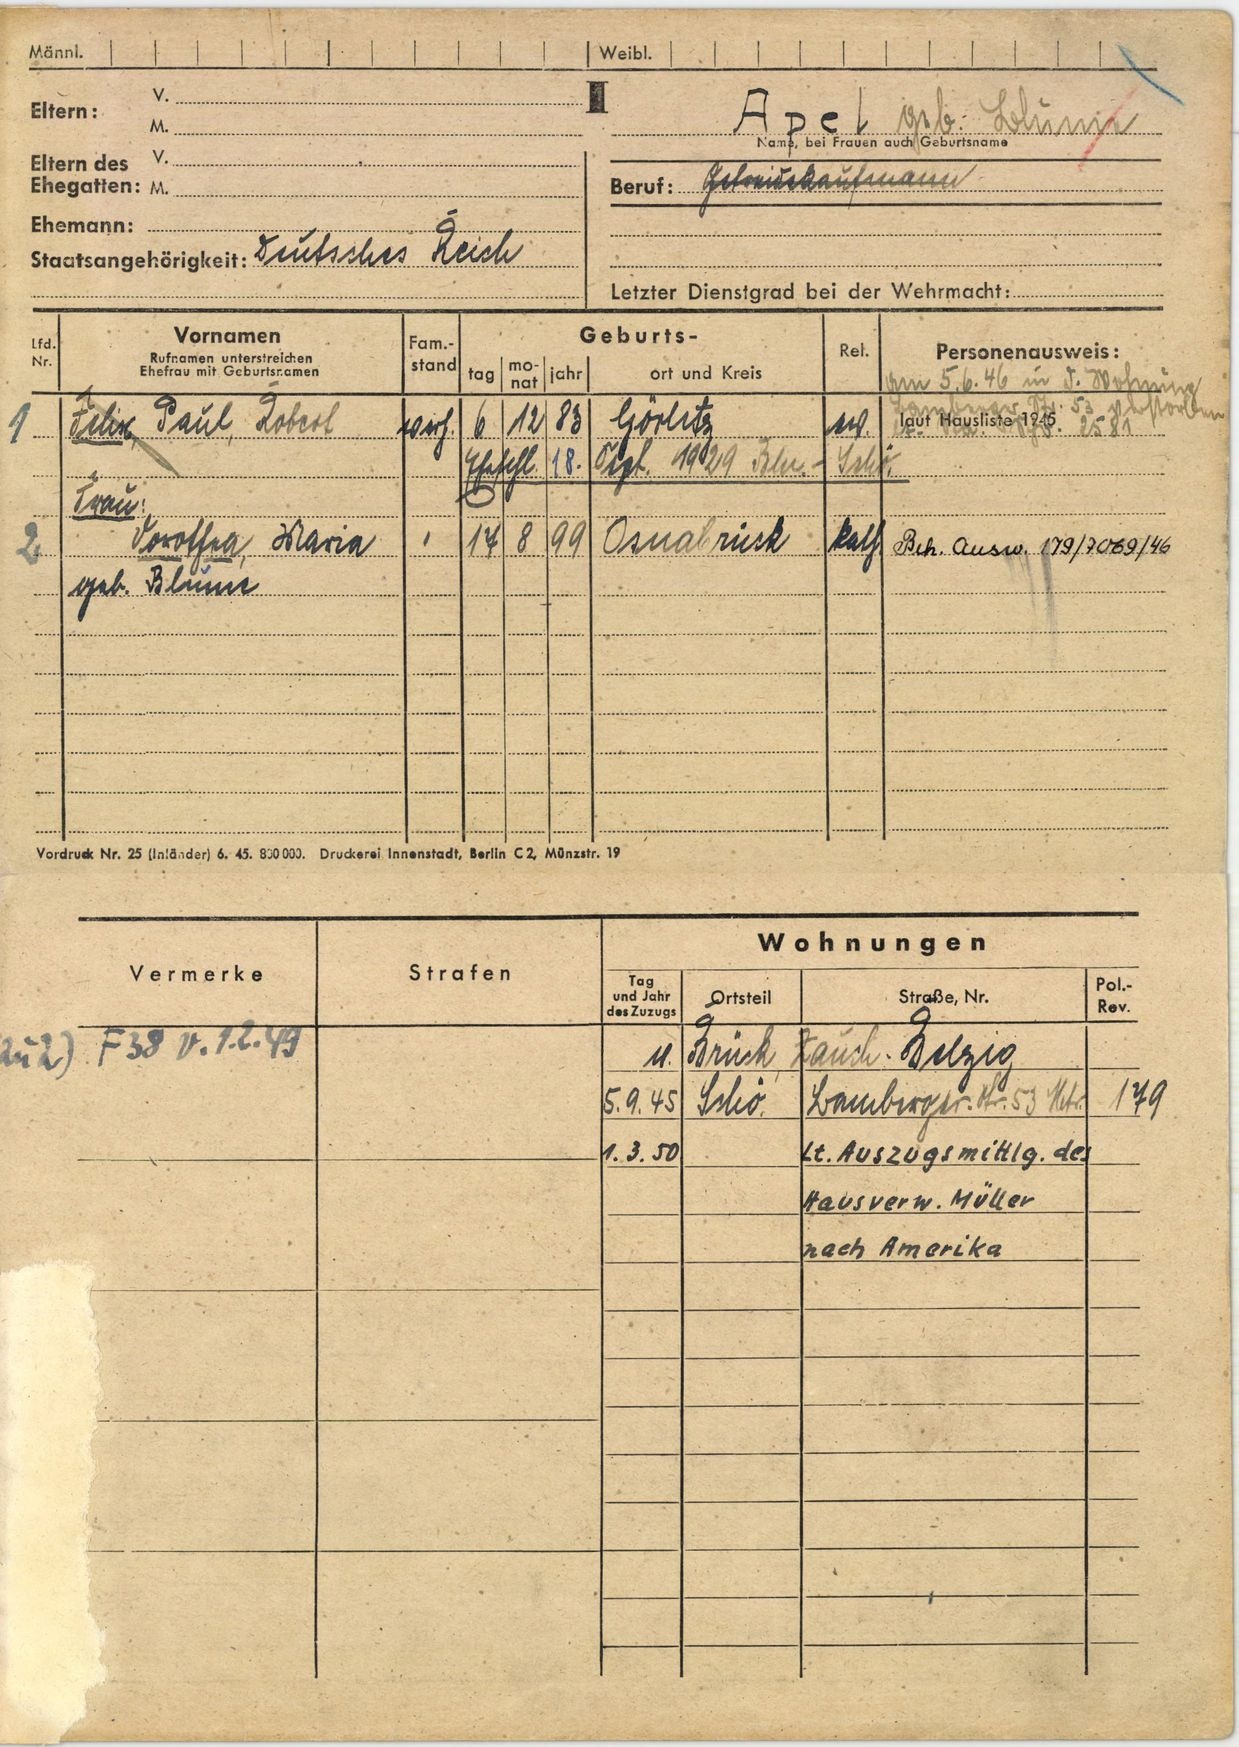
Apel geb. Blume